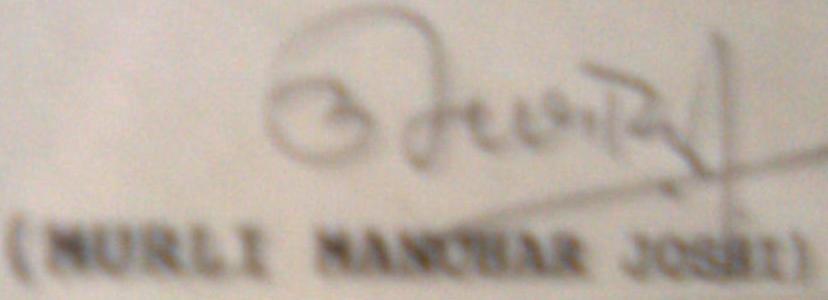
Signature of: murli manohar joshi